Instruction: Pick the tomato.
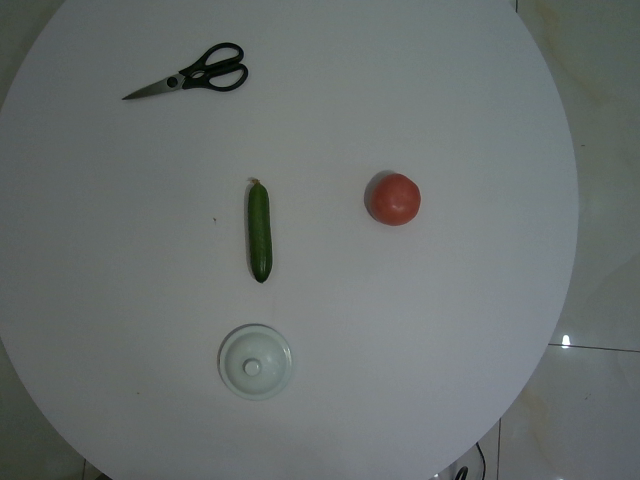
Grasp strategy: vertical